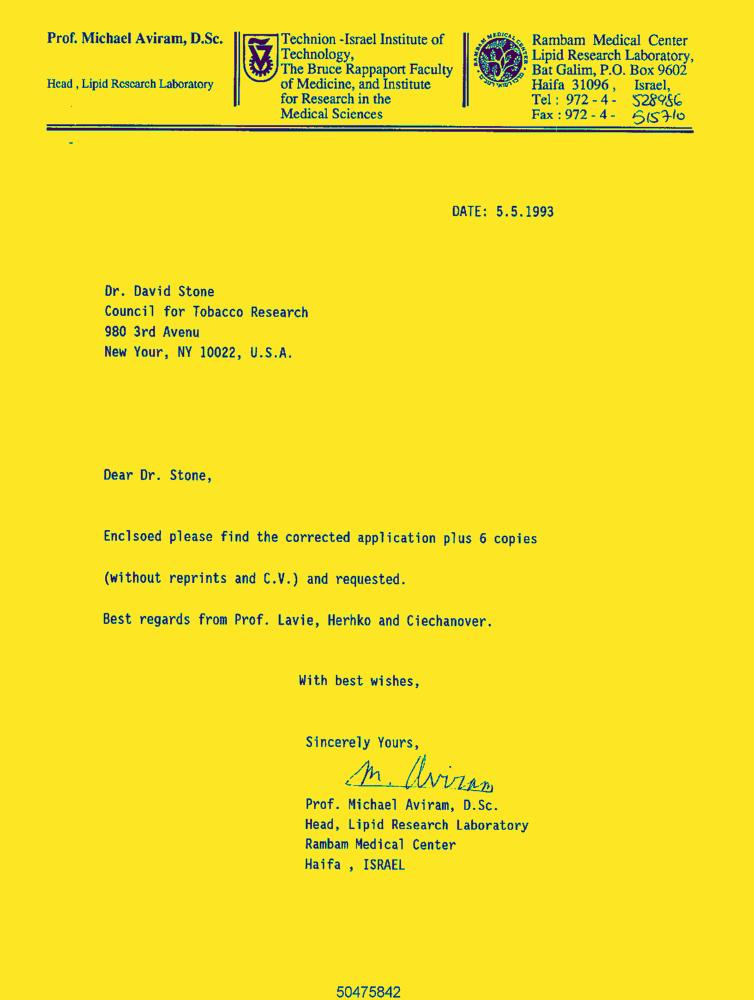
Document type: Letter-Doc